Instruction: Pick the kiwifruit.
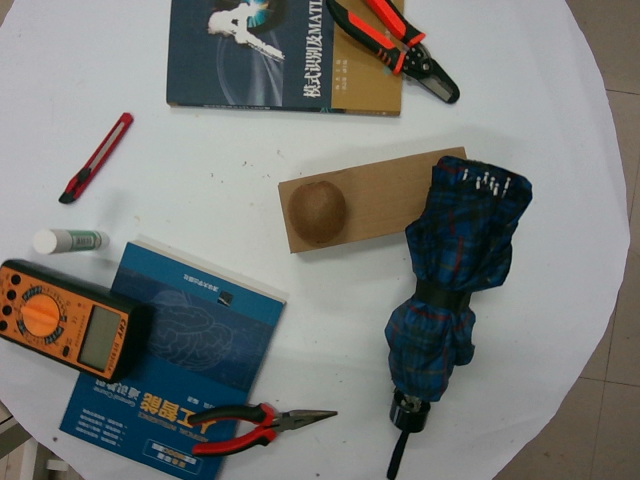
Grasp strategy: vertical